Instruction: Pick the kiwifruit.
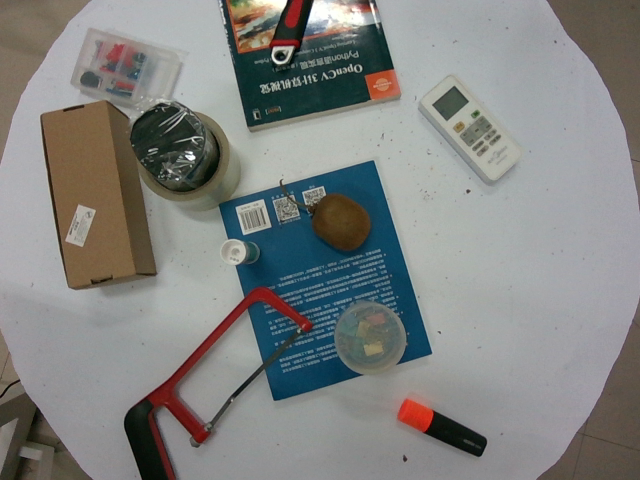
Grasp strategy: vertical